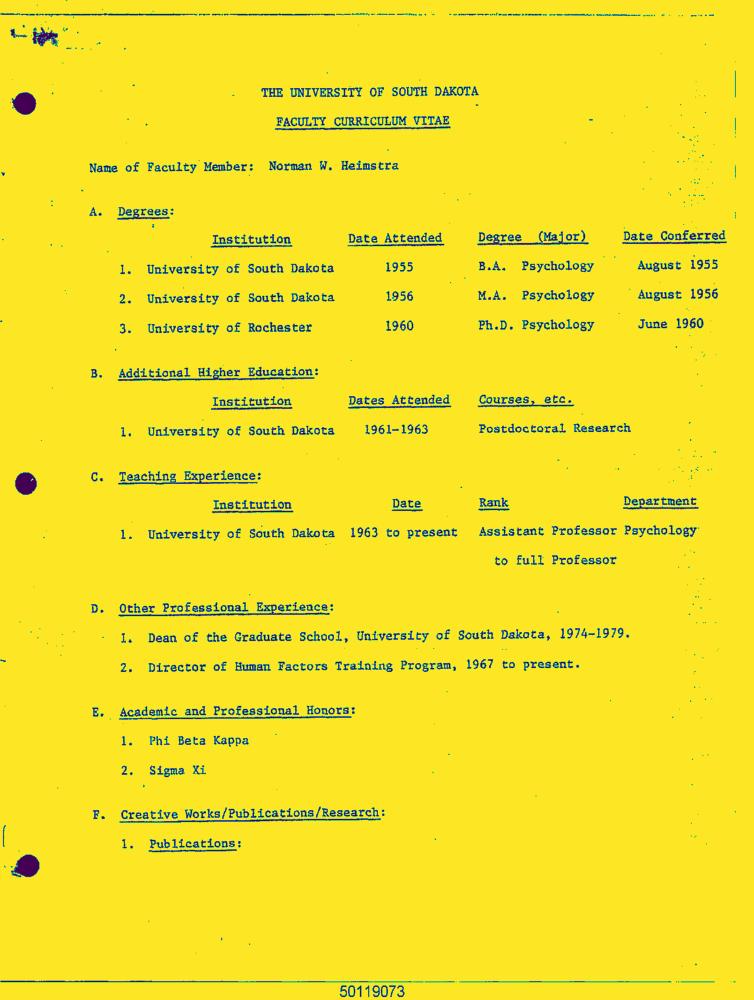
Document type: Resume-Doc